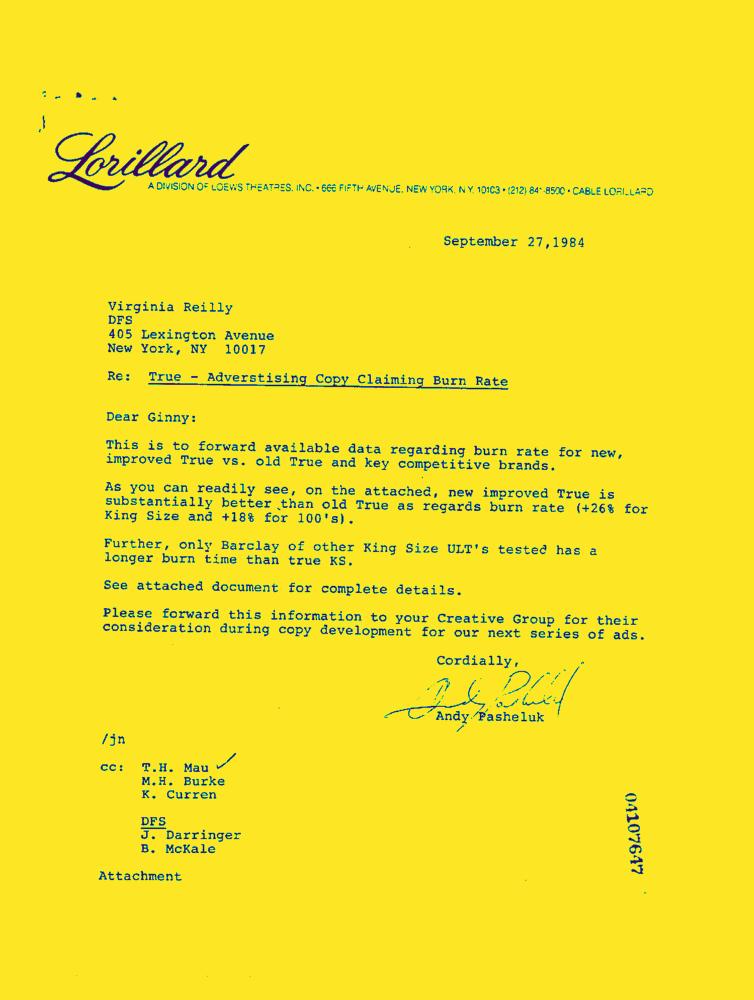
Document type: Letter-Doc